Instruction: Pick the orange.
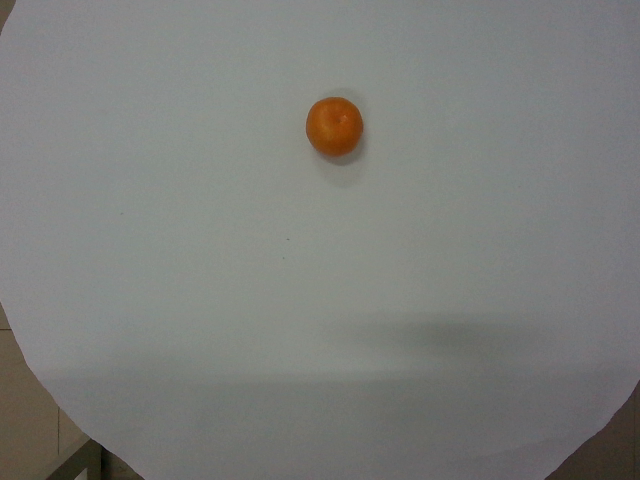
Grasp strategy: vertical